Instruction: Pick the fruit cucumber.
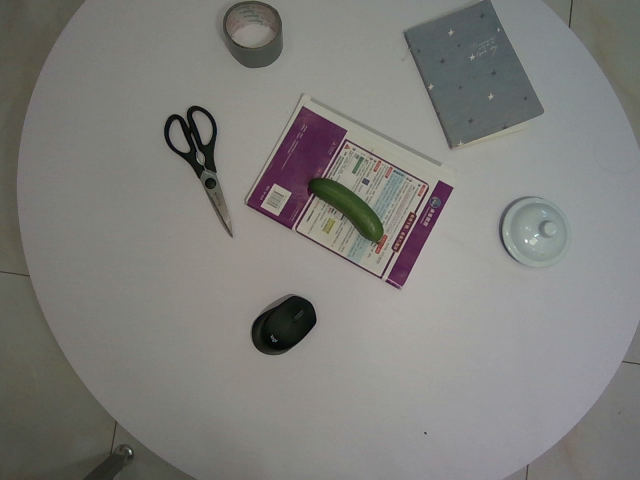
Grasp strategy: vertical